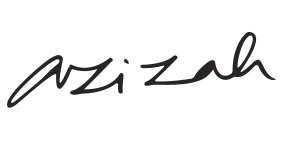
Signature of: queen azizah of pahang